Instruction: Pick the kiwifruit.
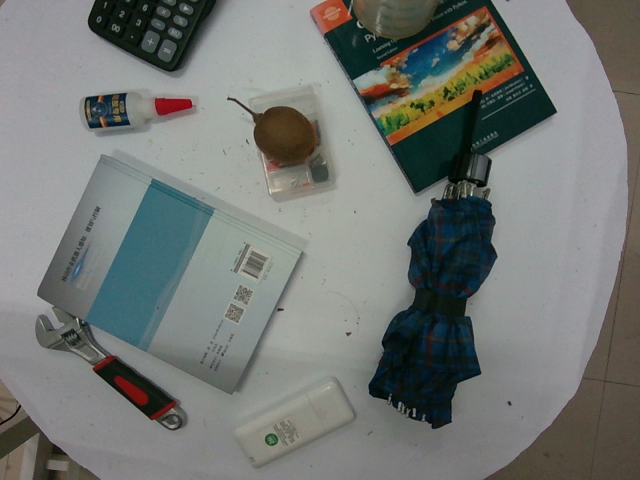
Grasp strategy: vertical